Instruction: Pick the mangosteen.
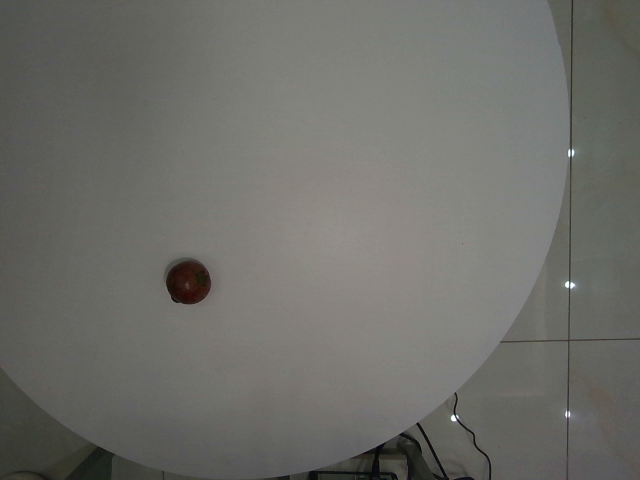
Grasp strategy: vertical